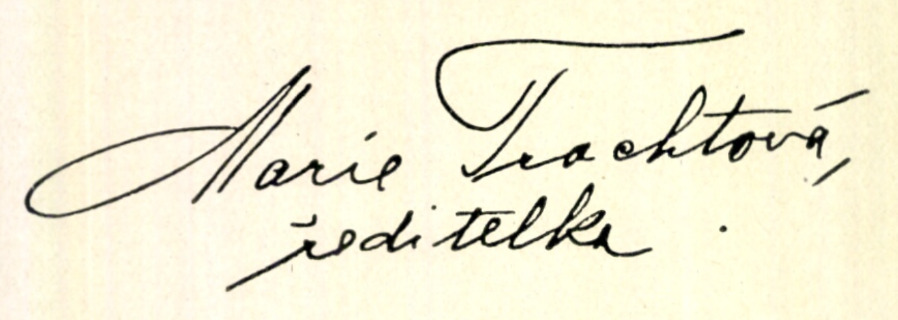
Signature of: marie trachtová